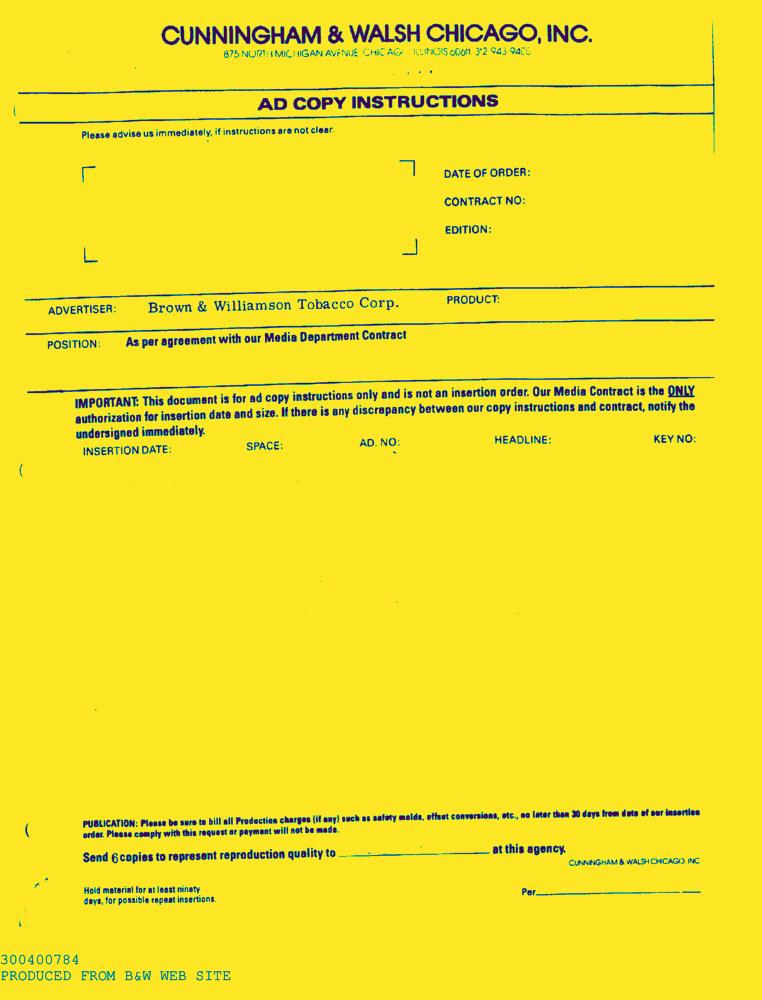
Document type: AD